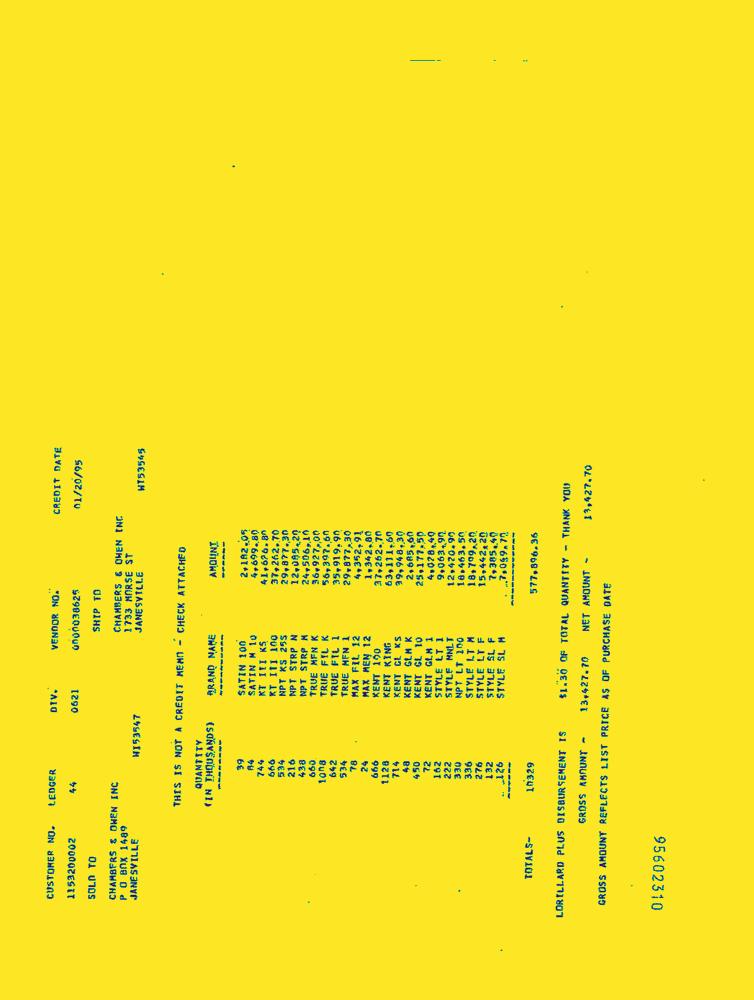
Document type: Invoice-Doc